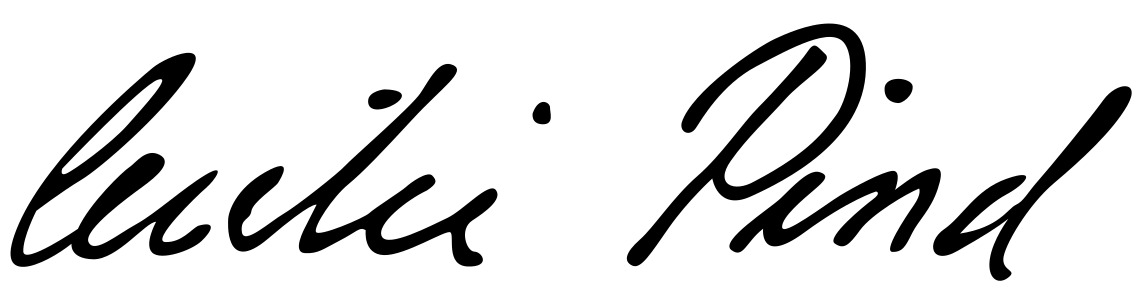
Signature of: q124069372